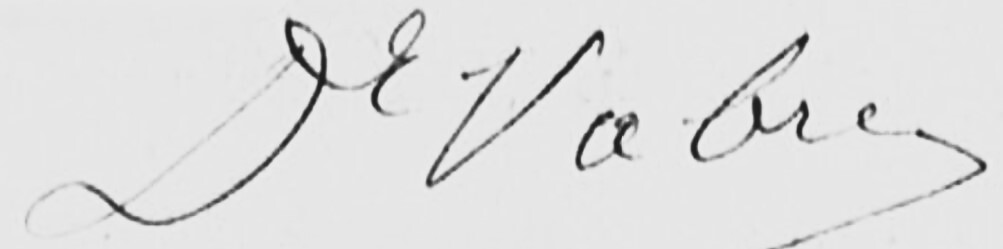
Signature of: léopold vabre